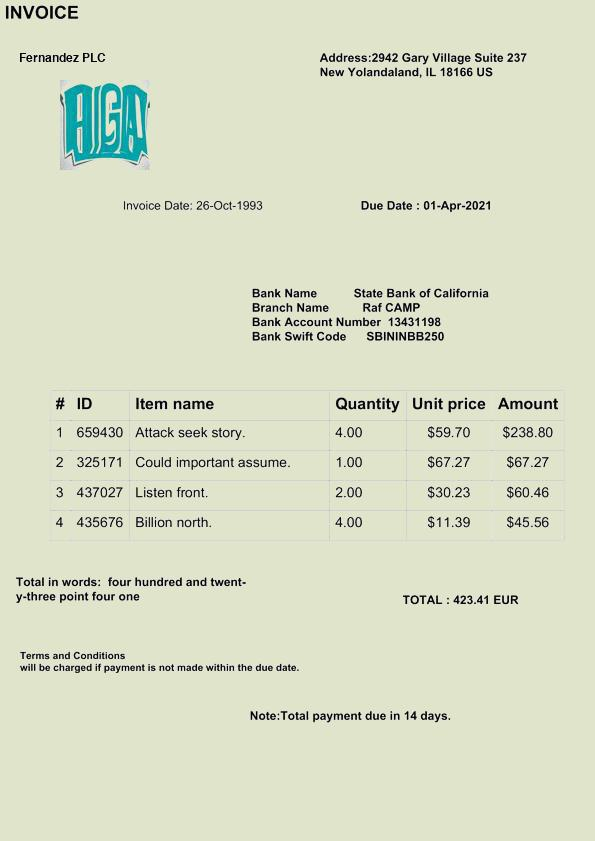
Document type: Invoice